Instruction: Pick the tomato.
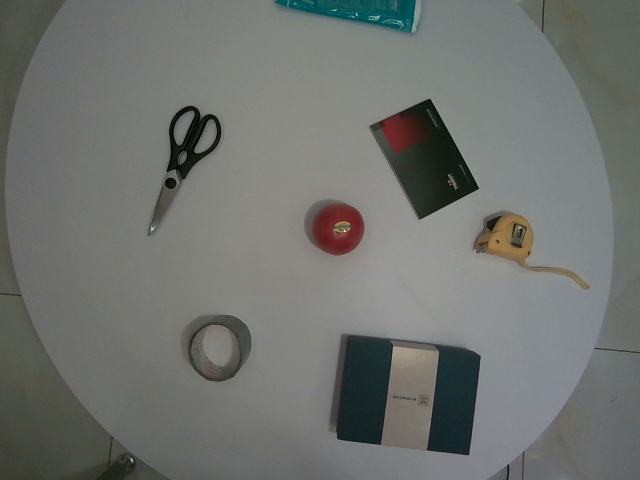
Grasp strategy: vertical